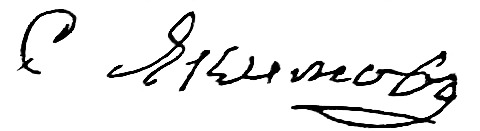
Signature of: q117538058